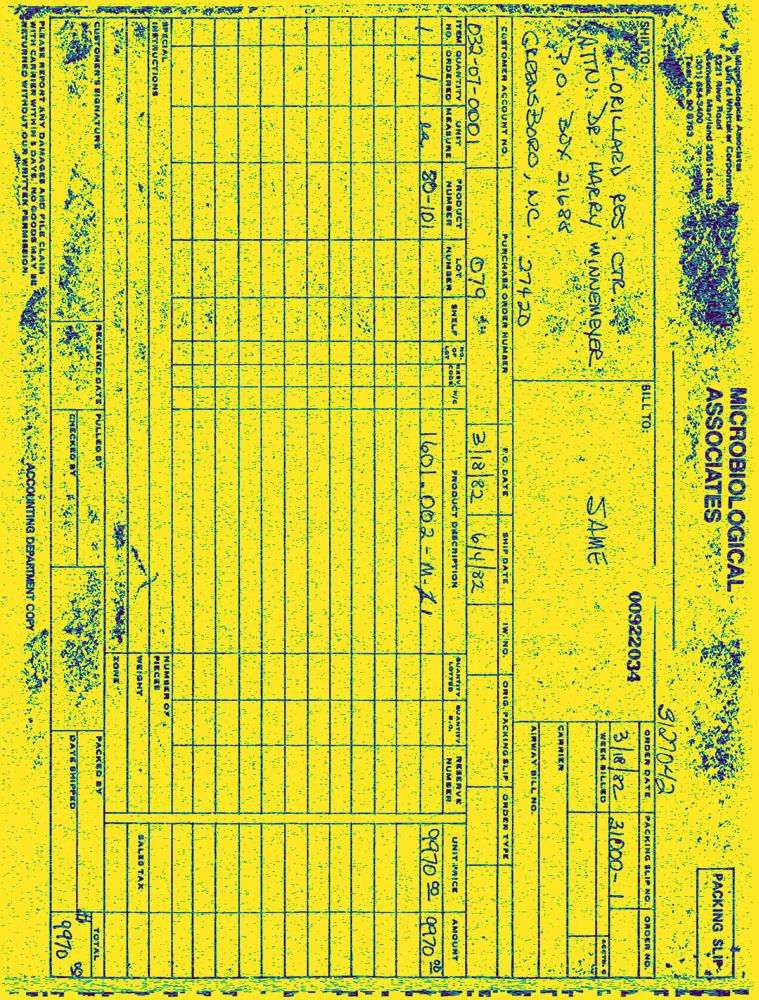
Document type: Invoice-Doc